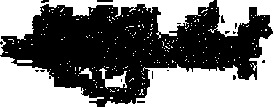
Signature of: luther burbank